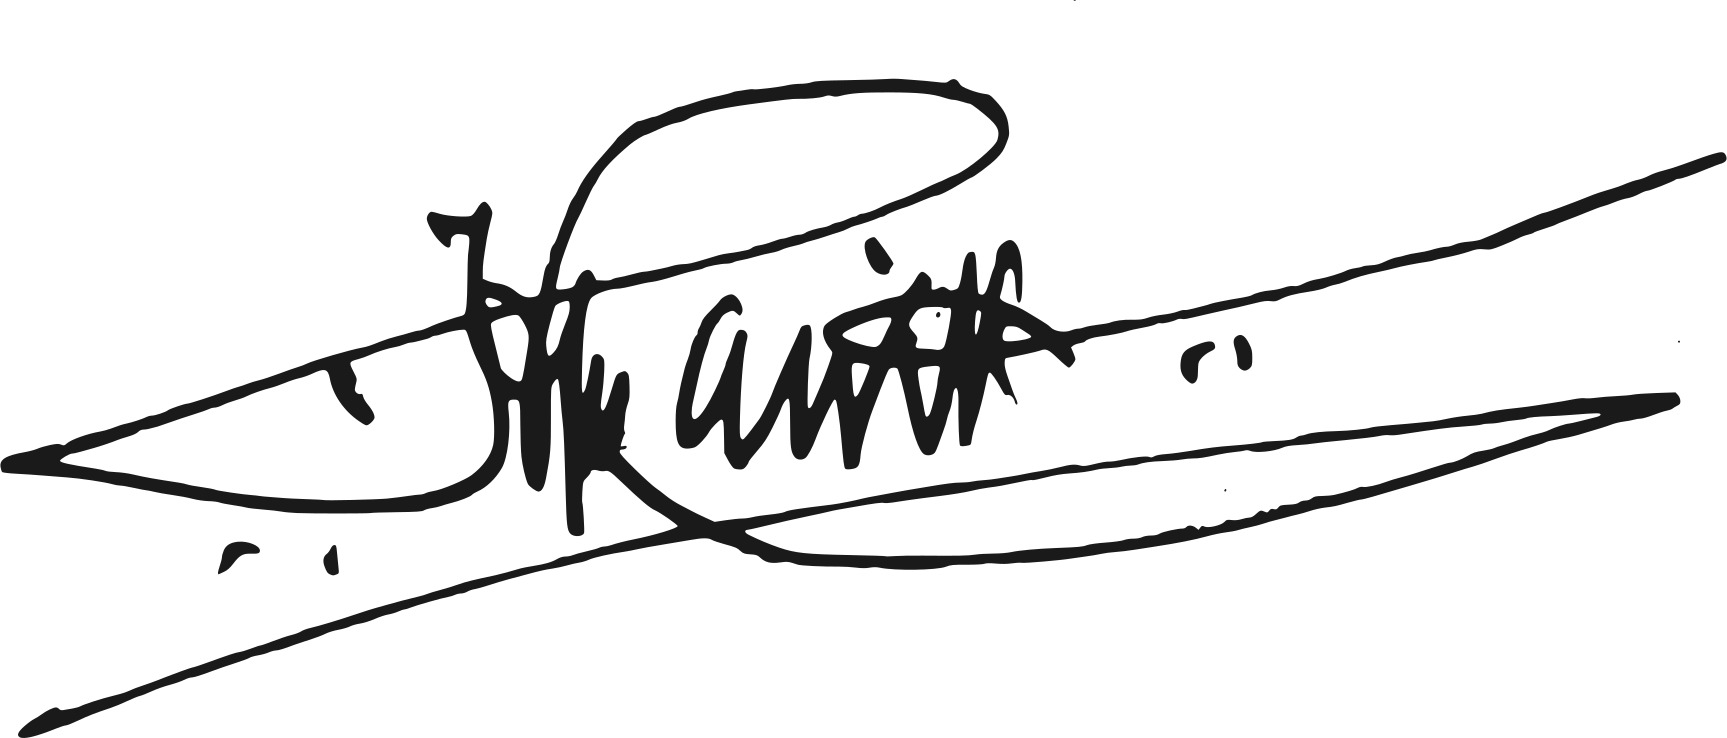
Signature of: hamka